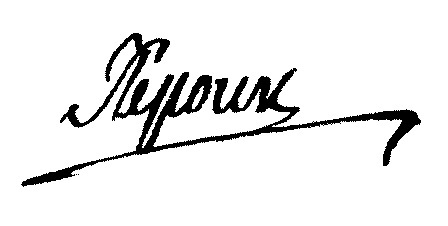
Signature of: jean marie repoux